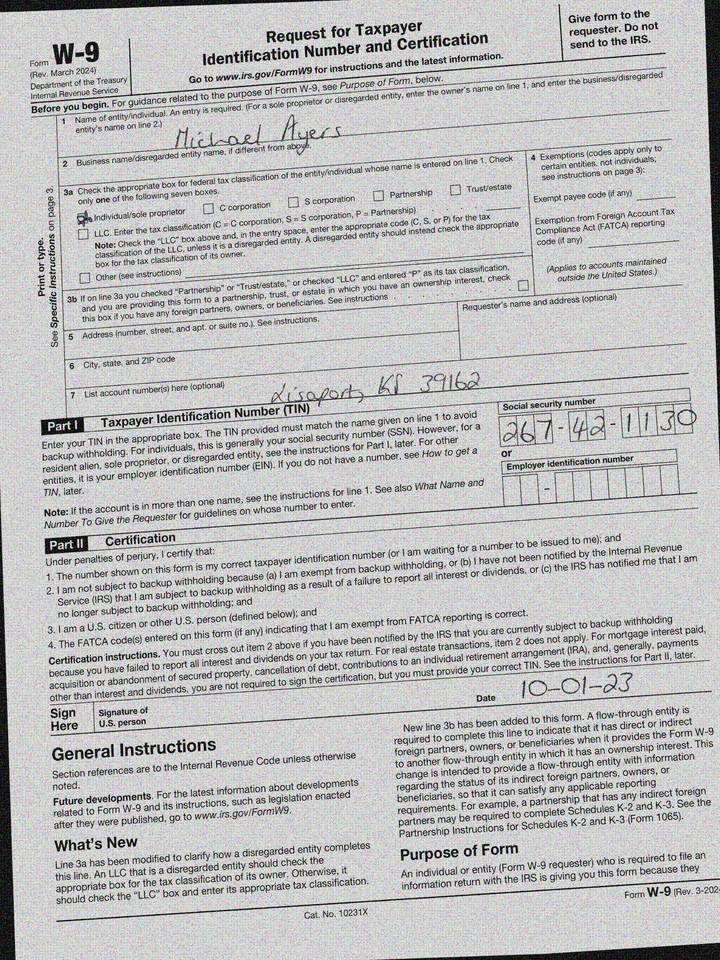
adr2: Lisaport, KS 39162
cbx: yes
ssn: 267421130
enm: Michael Ayers
sdt: 10-01-23